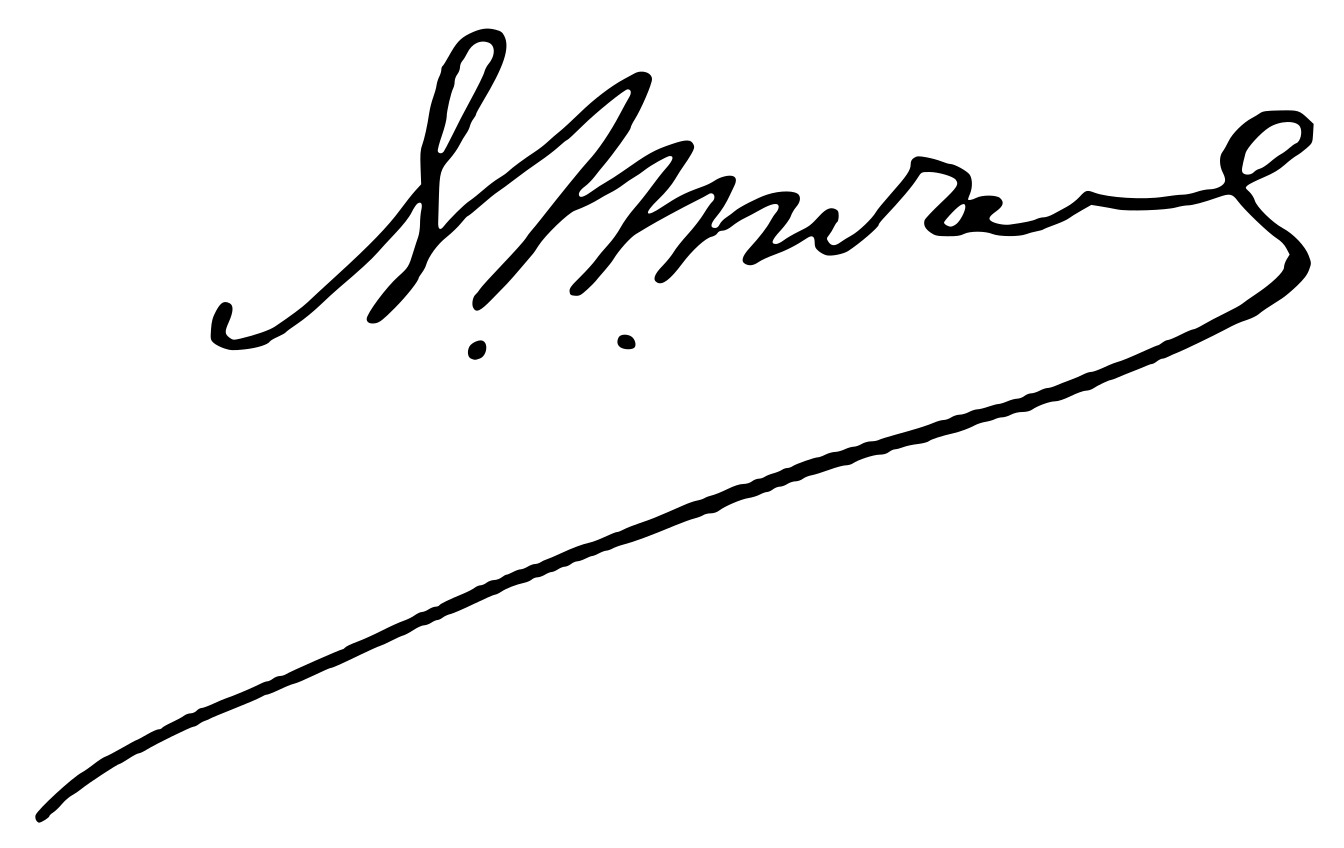
Signature of: yanko peev